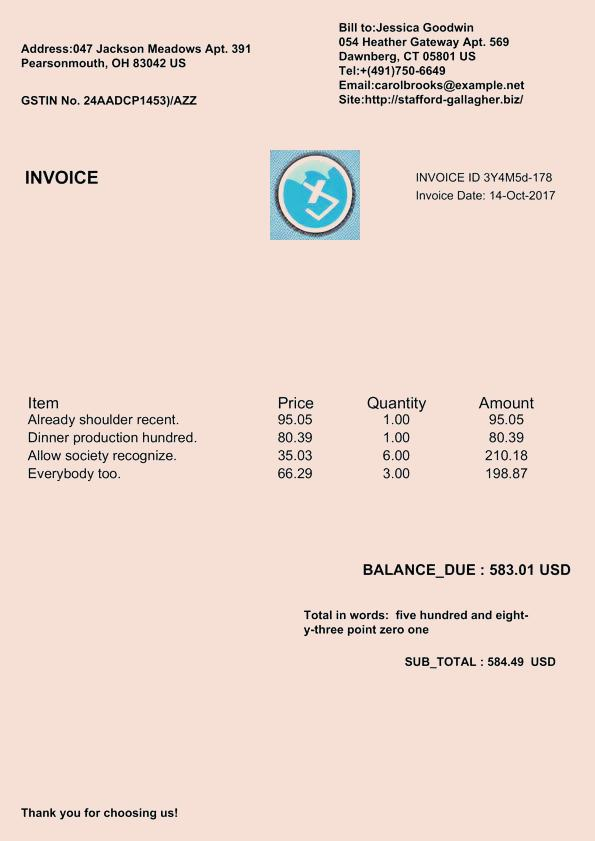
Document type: Invoice